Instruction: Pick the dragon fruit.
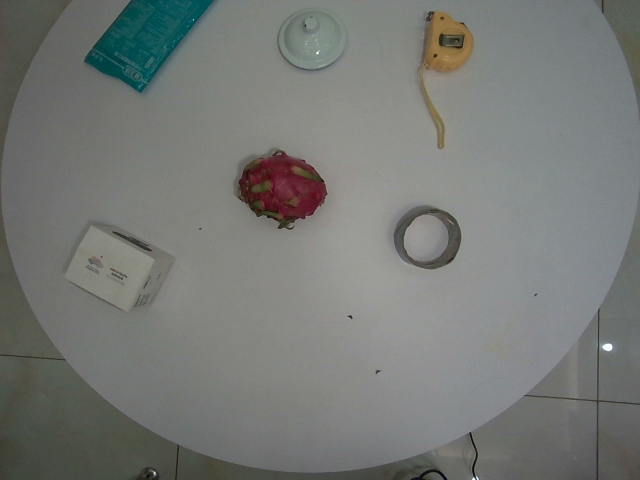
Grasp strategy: vertical